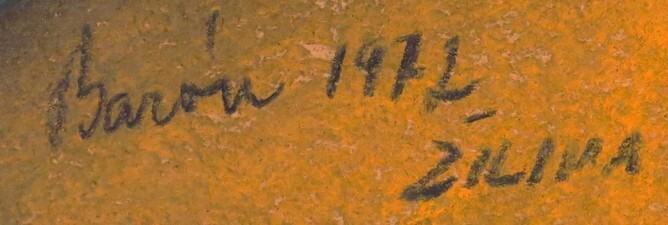
Signature of: karol baron